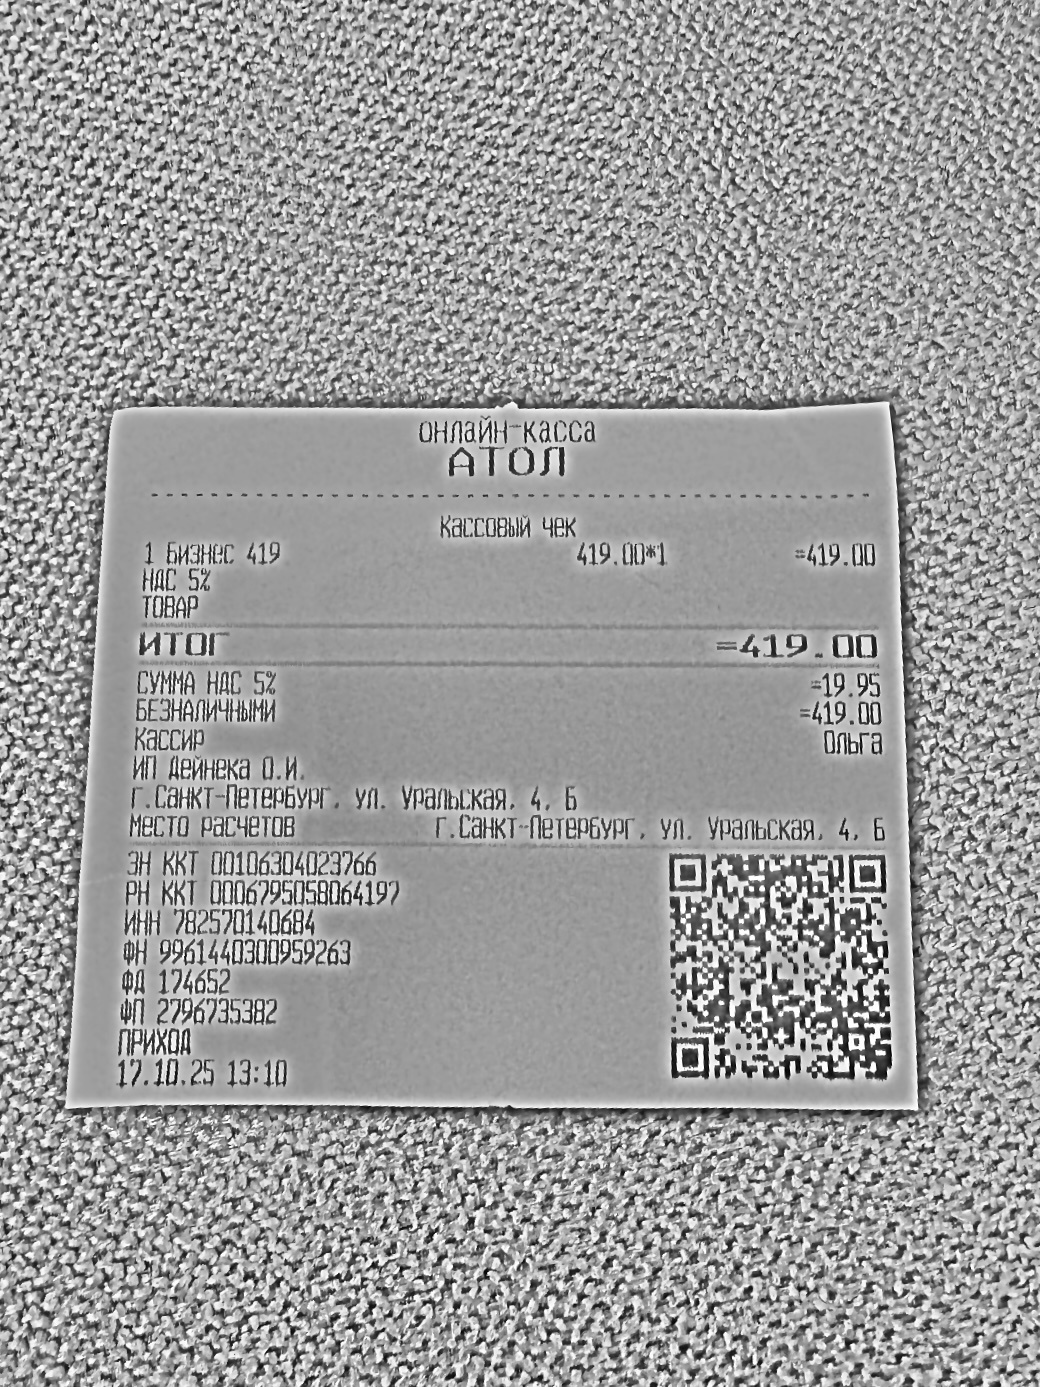
Продавец: ИП Дейнека О.И.
ИНН: 782570140684
Дата: 17.10.25
Товары: 1 Бизнес 419
Количество: 1
Цена: 419.00
Сумма: 419.00
Итого: 419.00